Question: What is the main concern?
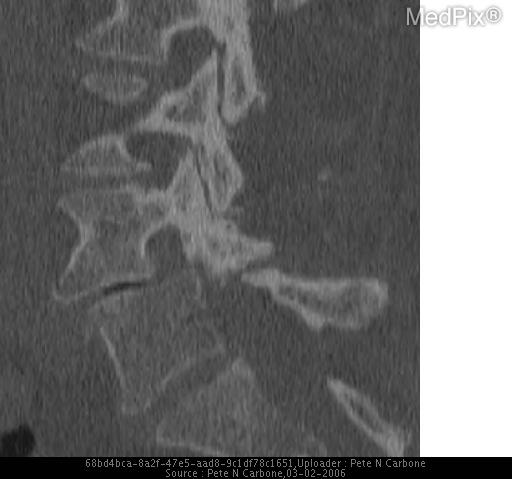
Answer: The findings suggest Lateral radiograph shows grade 2 anterior spondylolisthesis at the level of L4/L5 and osteoarthritic changes at the level of L5/S1 and L4/L5.  Sagittal CT shows grade 2 anterior spondylolisthesis at L4/L5.  Coronal CT show levo scoliosis of lumbosacral spine.  Axial CT shows vacuum disc phenomenon and osteoarthritic changes of the apophyseal joints and rotatory component.. Reformatted sagittal CT of the lower lumbosacral spine with bone windows shows anterior displacement of L4 in relationship to L5 consistent with Grade II anterior spondylolisthesis of L4 in relationship to L5. Osteoarthritic changes of the apophyseal joints are also present.. The patient might have a history of 51 year-old Caucasian female with progressive low back pain..